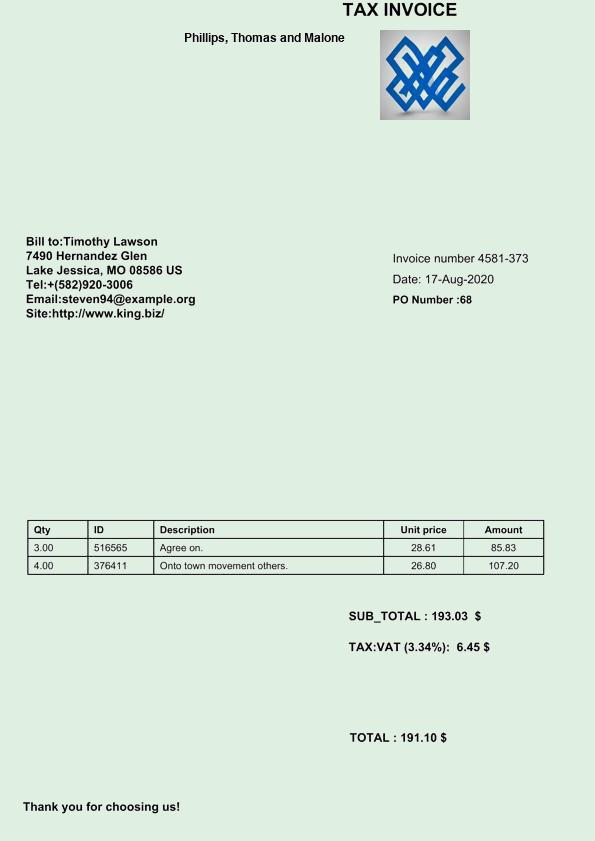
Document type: Invoice